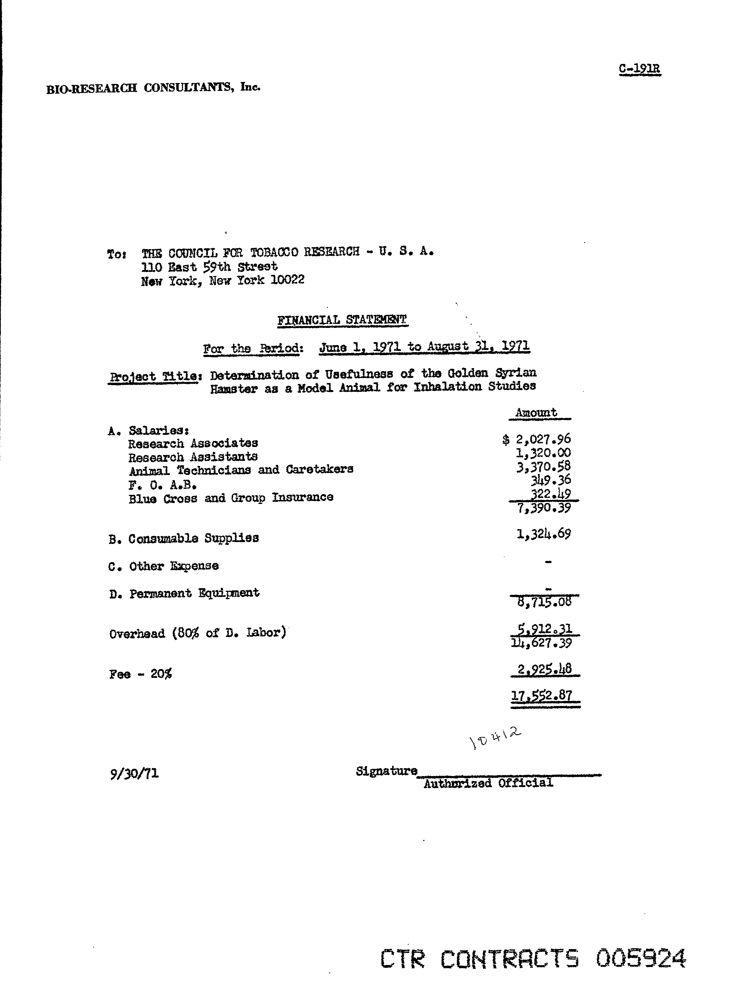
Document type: Invoice